Question: What is the suspected problem?
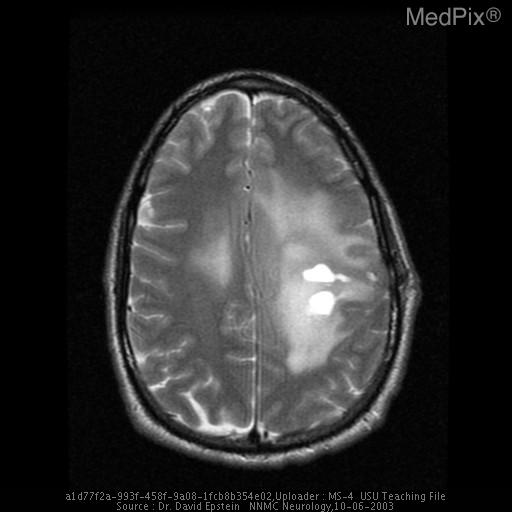
Answer: The findings suggest Solitary deep lesion with mild midline shift and patchy enhancement.  Abnormal white matter signal in the right hemisphere suggesting tumor extension across the corpus callosum.. Increased white matter signal in left frontoparietal region with mild midline shift. Non enhancing cystic lesions are seen in the left parietal lobe.  There are areas of enhancement around the cystic lesion on post gad images consistent with small vessel proliferation. Severe edema is present and some increased white matter signal in the right hemisphere may represent tumor extension across the corpus callosum.. The patient might have a history of This patient presented with 3 weeks of progressive weakness in right upper and lower extremities..